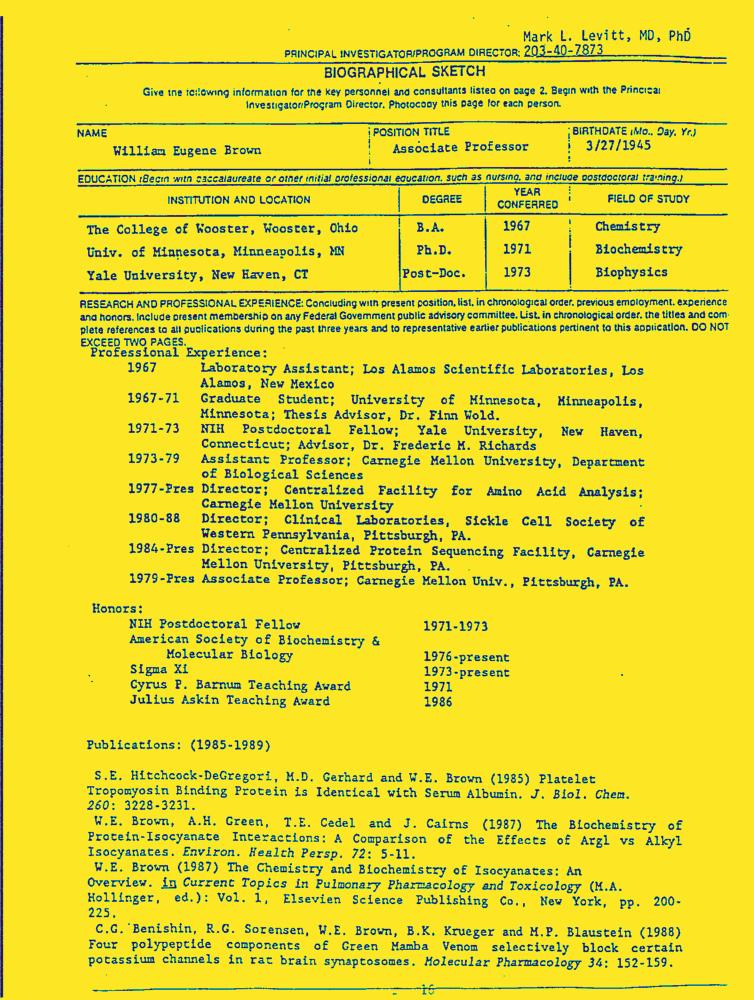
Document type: Resume-Doc